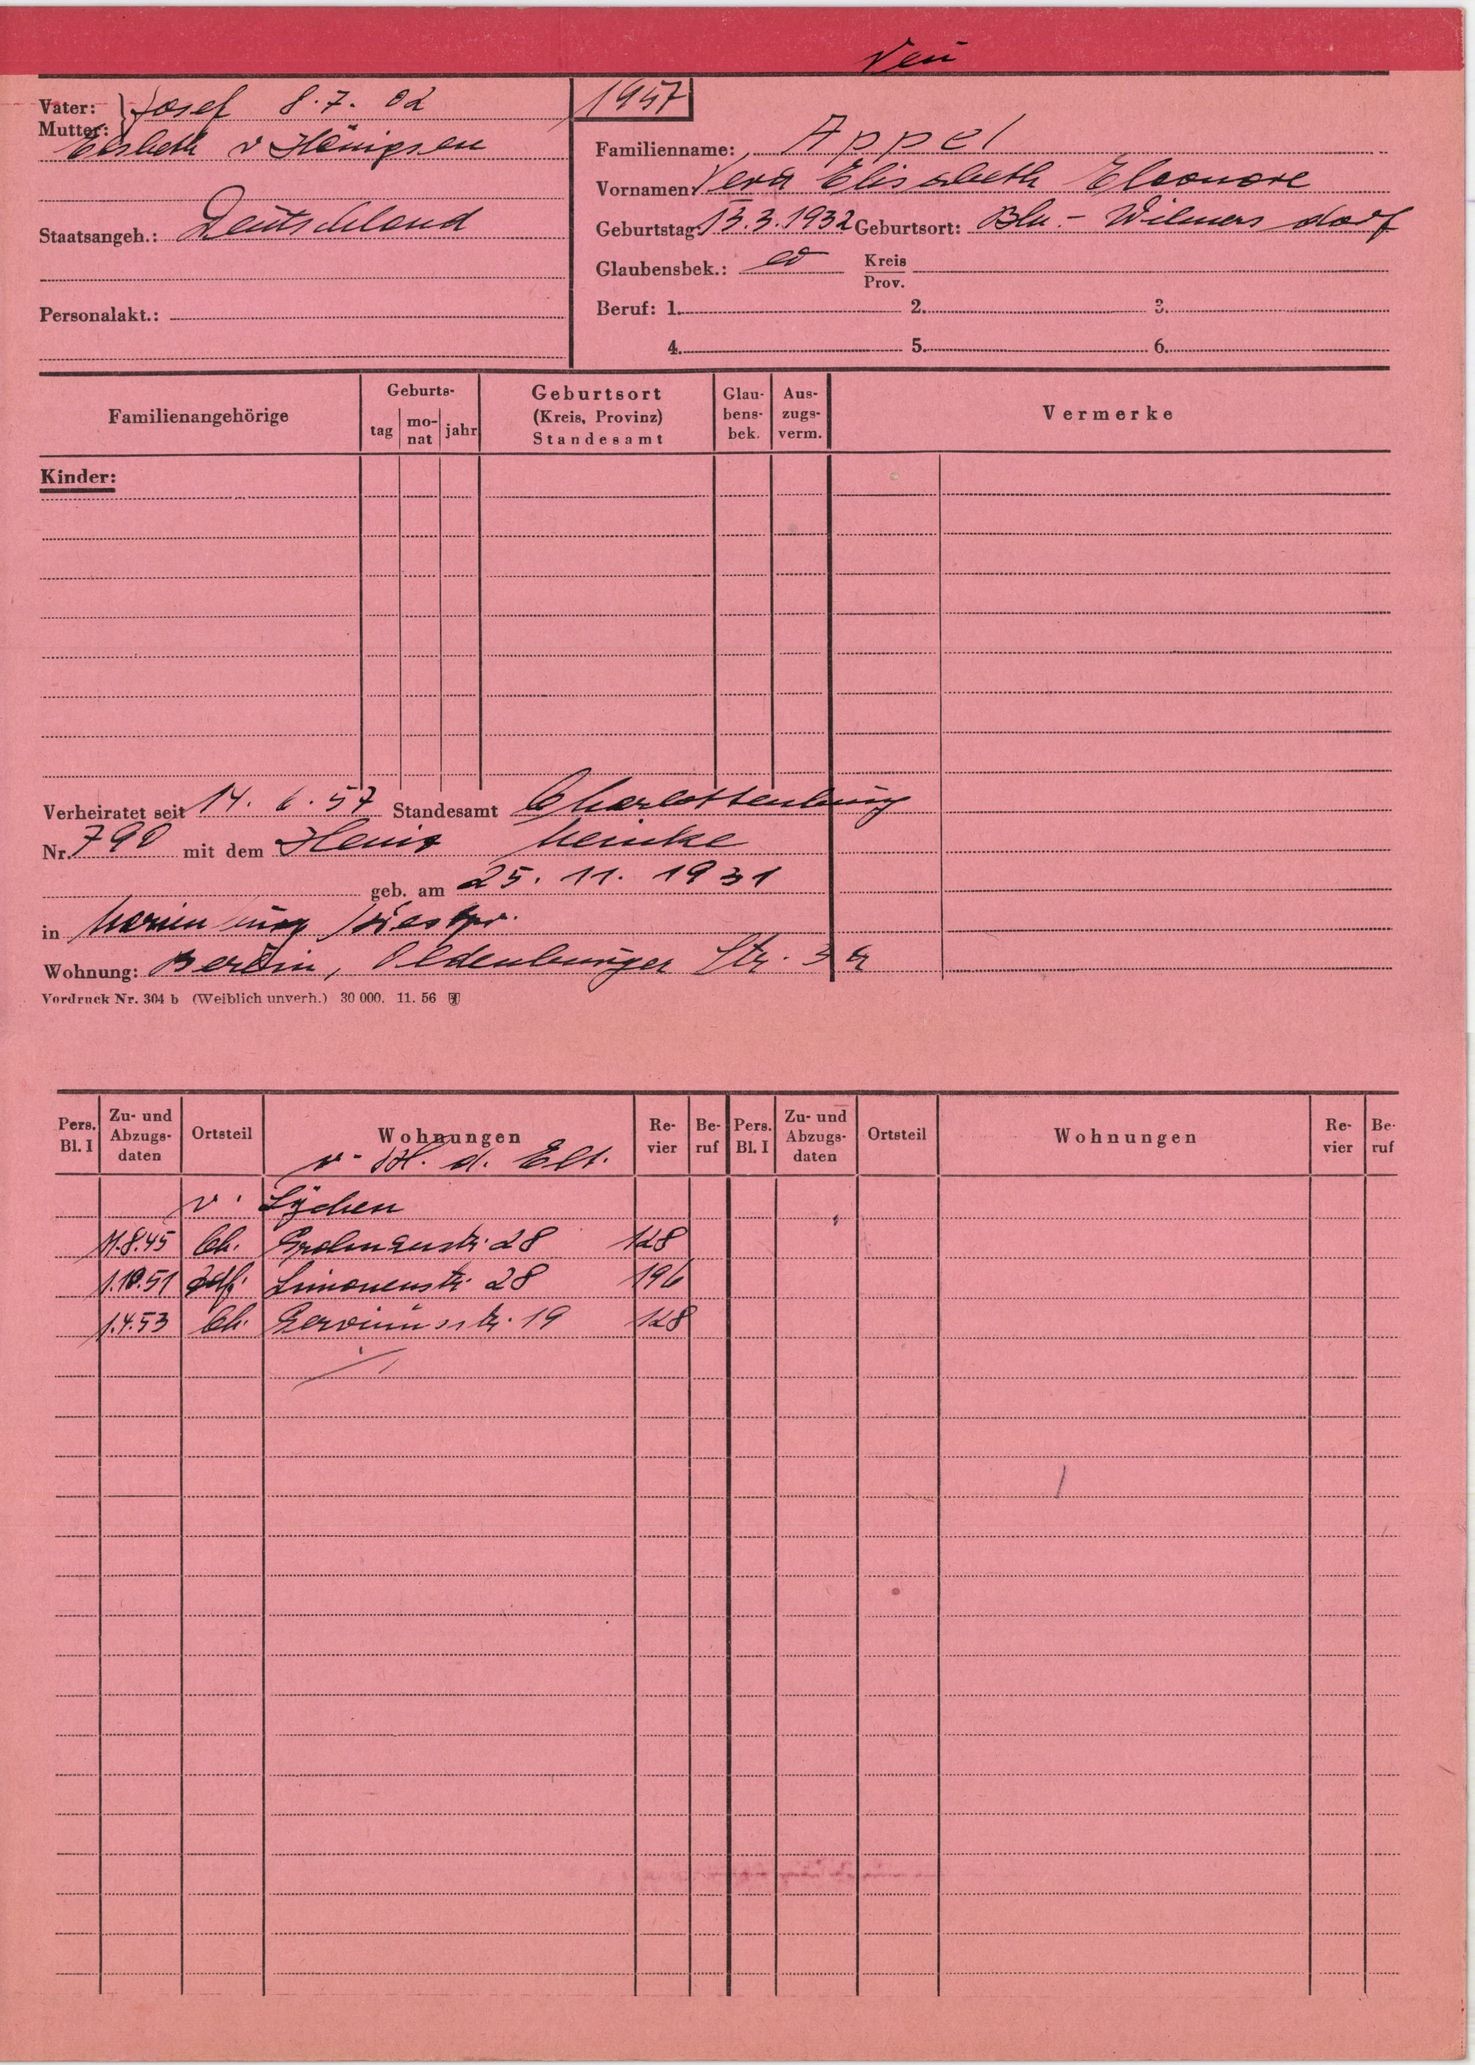
Appel